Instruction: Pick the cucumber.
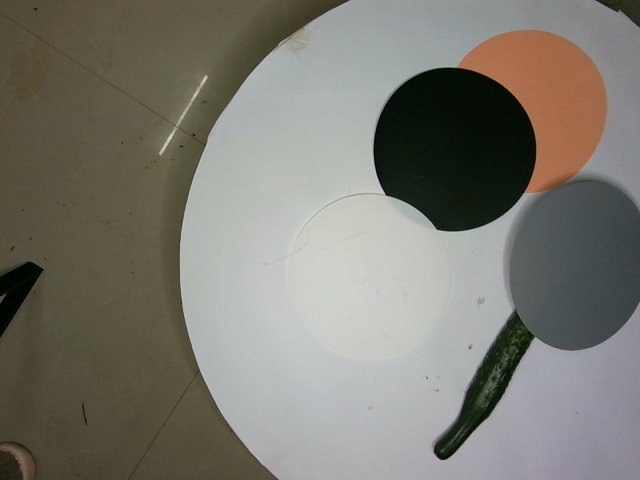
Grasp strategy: vertical